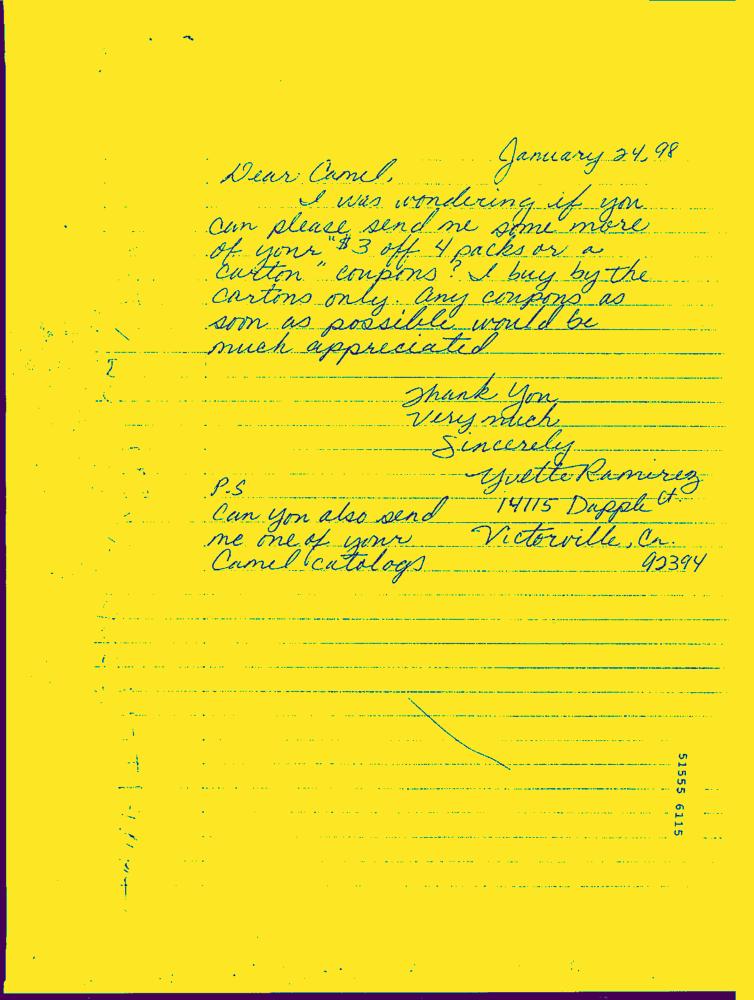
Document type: Hand-Written